Question: What might the diagnosis be?
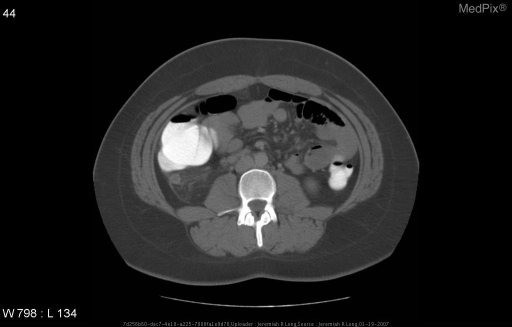
Answer: The possible diagnosis includes Acute appendicitis.